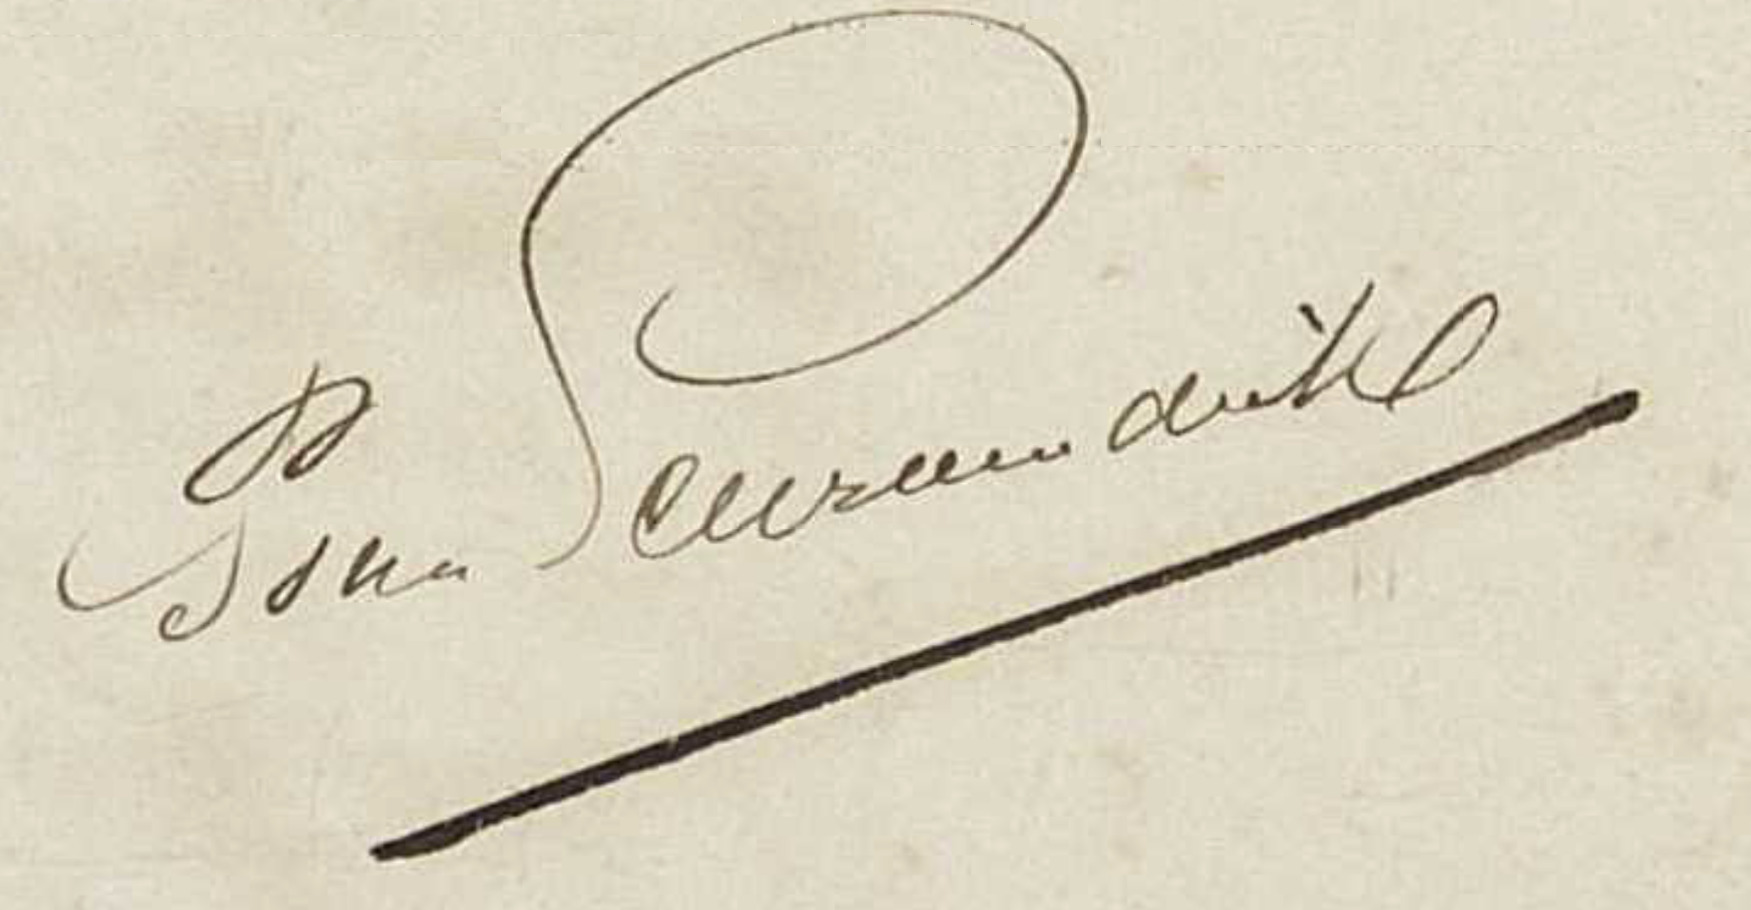
Signature of: pieter van schravendijk